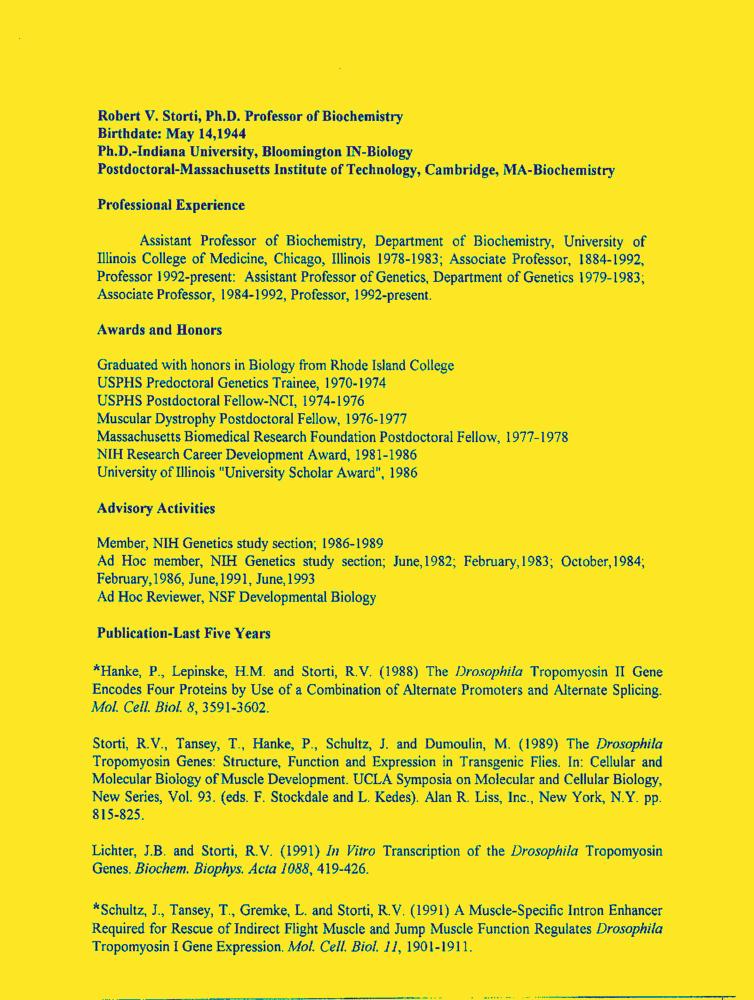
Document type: Resume-Doc